Patient: Female, age 29
A 29-year-old woman presented with fever and productive cough at our hospital. She had undergone thymectomy for thymoma 9 years ago and had comorbid myasthenia gravis, pure red cell aplasia, and autoimmune hepatitis. She was prescribed immunosuppressants including cyclosporine (200 mg/d) and prednisolone (5 mg/d). Radiotherapy was initiated for a recurrent thymoma lesion 2 weeks before her admission delivered to a total dose of 54 Gy in 27 fractions (Fig. 1). Her bone marrow was an area spared from radiation therapy.
Pneumococcal pneumonia episode in the previous months were remarkable in her medical history. Her chest examination revealed bilateral coarse crackles and rhonchi. Laboratory examination revealed leukocytosis with a left shift and elevated C-reactive protein. Hypogammaglobulinemia, fungal antigens, and Mycobacterium tuberculosis infection were unremarkable on the interferon-gamma release assay and anti-HIV antibodies. Chest computed tomography (CT) revealed infiltrations and a granular shadow in the bilateral lobes (Fig. 2A). She was diagnosed with broncho-pneumonia and hospitalized.
After admission, a 14-d course of piperacillin-tazobactam was initiated for broncho-pneumonia, and her symptoms and laboratory findings improved. However, after switching from piperacillin-tazobactam to an oral antimicrobial (levofloxacin), pneumonia reexercabted (Fig. 2B).
Therefore, piperacillin-tazobactam treatment was resumed and pneumonia was under control again; however, drug fever and granulocytopenia caused by piperacillin-tazobactam was observed and hence cefepime was administered as an alternative. However, severe drug eruptions were observed 4 d after switching to cefepime, and drug eruption exacerbated even after a switch to meropenem. Therefore, antimicrobial treatment was discontinued. Antimicrobial therapy with cefepime, piperacillin-tazobactam, and meropenem were administered for 21 d. Drug eruption improved with no treatment after discontinuation of antimicrobial therapy. Immunodeficiency was suspected as the cause of recurrent lower respiratory tract infections because peripheral CD4-positive cells were reduced to 284 mu/L, and lymphocytopenia (<1,000/muL) occurred after radiation therapy for recurrent thymoma. Hypogammaglobulinemia was not observed; nonetheless, immunoglobulin was administered at 5,000 mg once daily for three consecutive days for severe infection. Furthermore, cyclosporine was gradually tapered to 100 mg/d after admission to control pneumonia. After discontinuation of antimicrobial therapy, fever recurred and the oxygen demand increased, and CT revealed new consolidation in her lower lobe of the left lung (Fig. 2C).
For the third treatment cycle for pneumonia, a combination of vancomycin and doripenem, plus immunoglobulin, was initiated, because methicillin-resistant Staphylococcus aureus (MRSA) and Pseudomonas fluorescens were detected in sputum cultures after hospitalization. Despite intensive treatment, no improvement in the oxygen demand and fever was observed. Since the patient had pneumonia refractory to broad-spectrum antimicrobial agents, pneumonia caused by agents other than bacterial was suspected as the cause of the respiratory failure and pneumonia findings on chest CT. Simultaneously, candidiasis was noted in the oral cavity (Fig. 3), and the decline in CD4-positive cells suggested T-cell immunodeficiency.
Furthermore, based on elevated serum beta-D glucan levels and a positive PCR test for Pneumocystis jirovecii in sputum samples, P. jirovecii pneumonia was diagnosed as a cause of respiratory failure. Along with antimicrobial treatment, sulfamethoxazole (3,600 mg/d) and trimethoprim (720 mg/d) were initiated, and prednisolone was administered at 80 mg/d. Respiratory failure improved rapidly, and the infiltrative shadow on chest X-ray was obliterated. Prednisolone was tapered to a maintenance dose over 2 weeks, and anti-biotherapy and sulfamethoxazole/trimethoprim were administered for 3 weeks each and completed. During hospitalization, the peripheral lymphocyte count was elevated to almost 2,000/muL, and she was discharged on hospitalization day 99 without pneumonia recurrence after treatment for P. jirovecii pneumonia. Her clinical course after admission is described in Fig. 4. During her hospitalization, her gammaglobulin levels remained within the normal range, while her peripheral lymphocyte counts tended to slowly increase.
Keywords: myasthenia gravis, oral candidiasis, pneumoniae, radiotherapy, t-cell immunodeficiency, thymoma
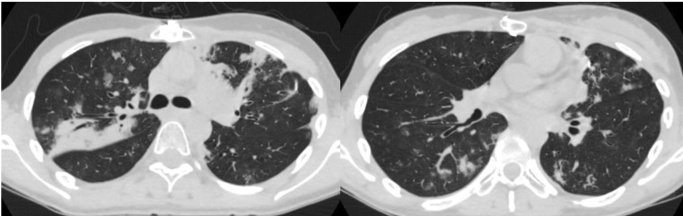
Image caption: Chest computed tomographic images upon pneumonia exacerbation. . The centrilobular granular and infiltrative shadows were re-exacerbated and extensive infiltrative shadows were observed around the bronchi in the right upper lobe.